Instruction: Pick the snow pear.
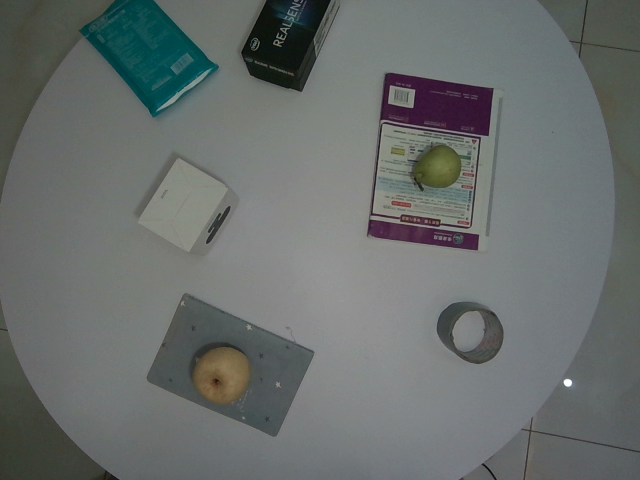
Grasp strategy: vertical